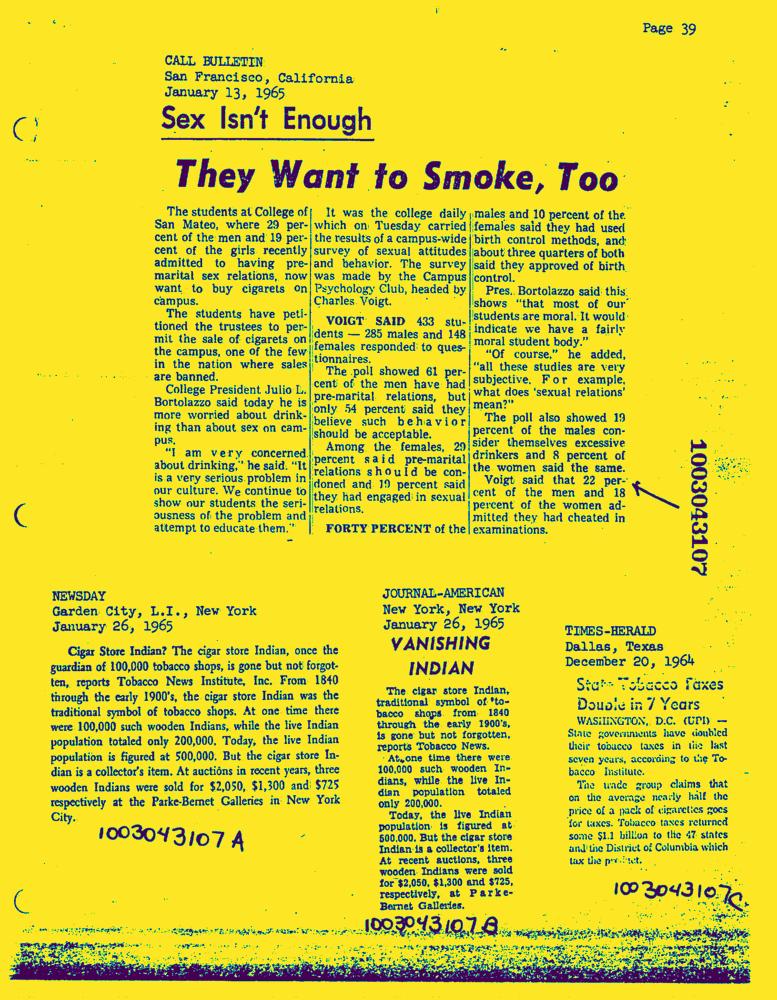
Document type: News-Article